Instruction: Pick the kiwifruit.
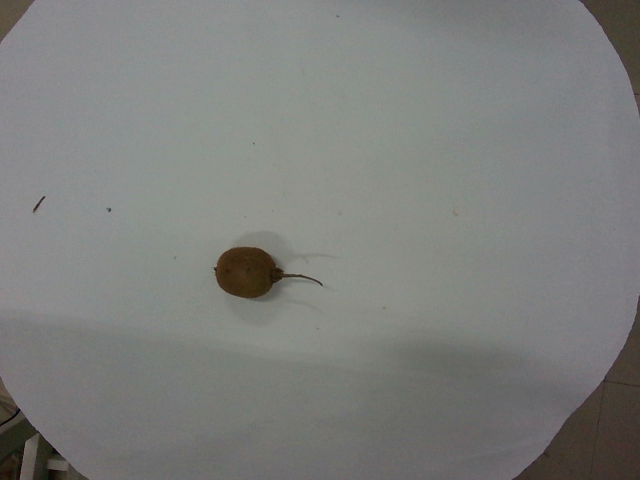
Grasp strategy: vertical